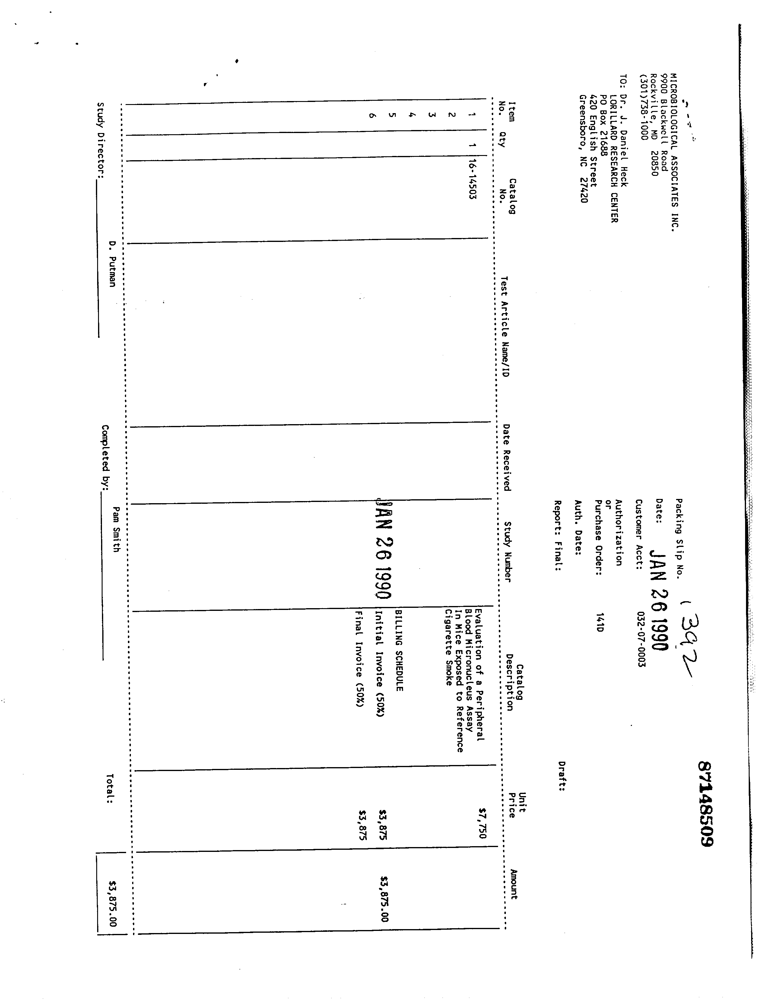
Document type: Invoice